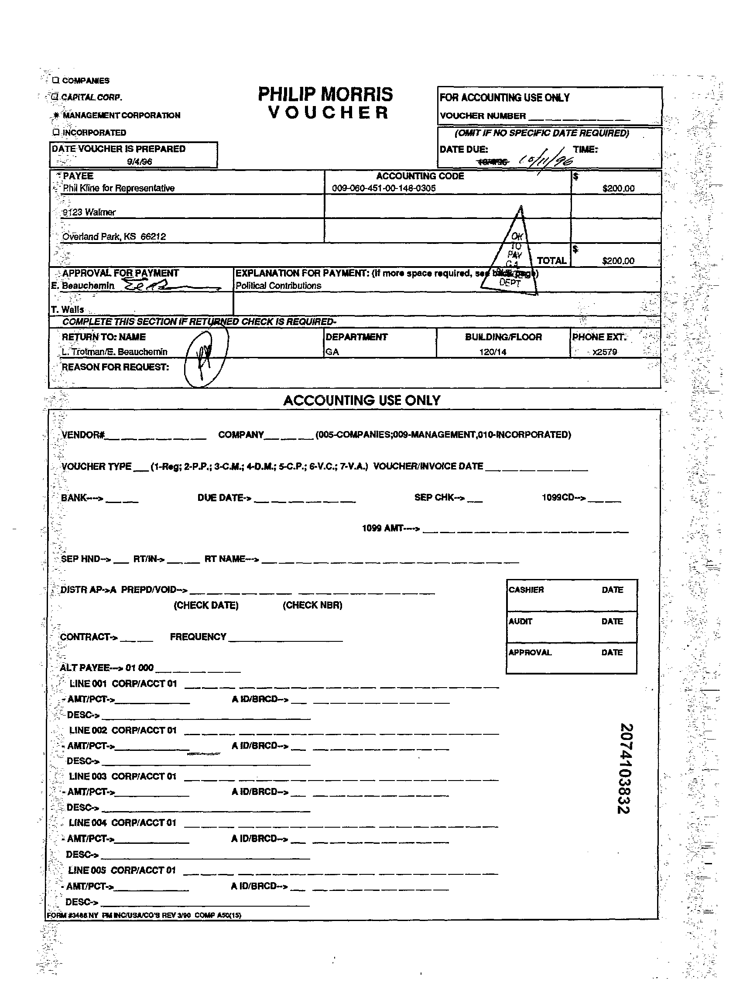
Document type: Invoice